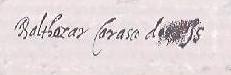
Signature of: balthazar carrasco dos reis